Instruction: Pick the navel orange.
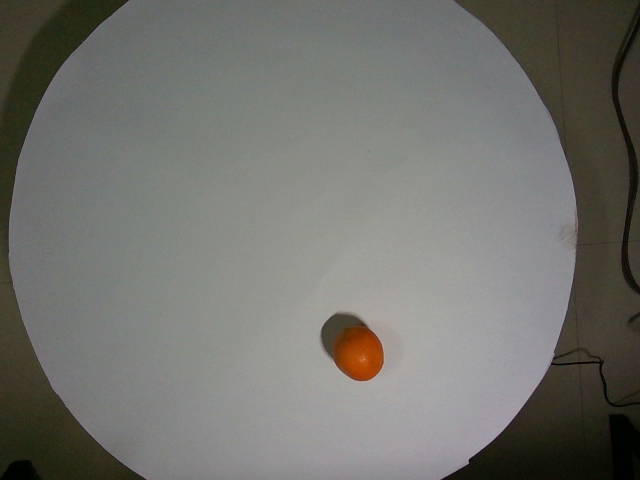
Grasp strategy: vertical